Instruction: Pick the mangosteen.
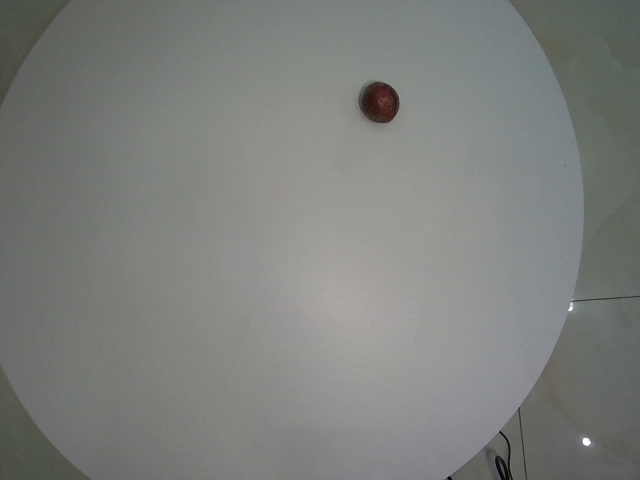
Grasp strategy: vertical